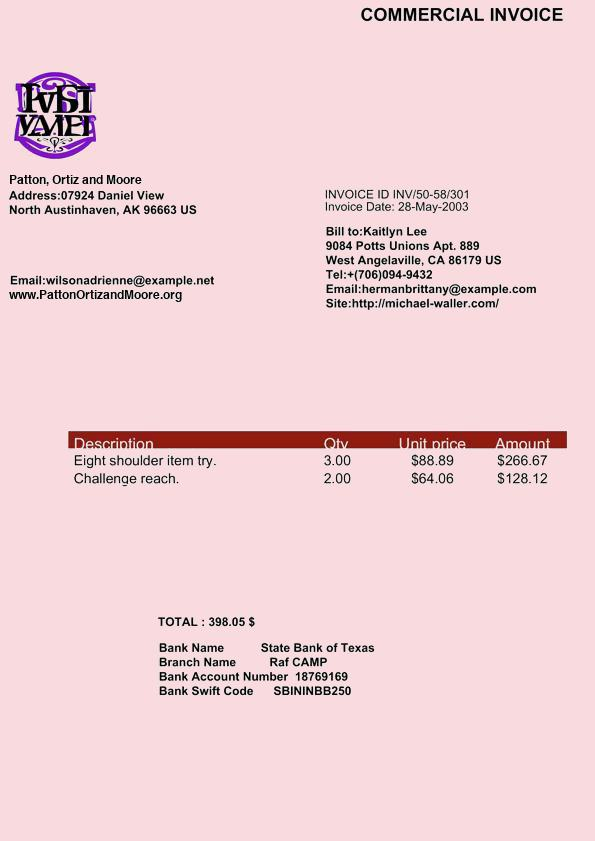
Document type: Invoice